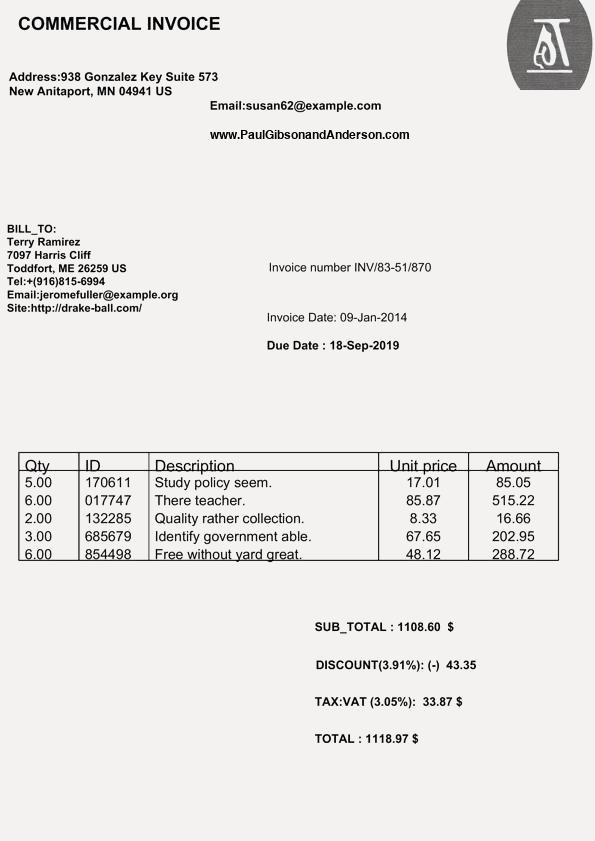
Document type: Invoice